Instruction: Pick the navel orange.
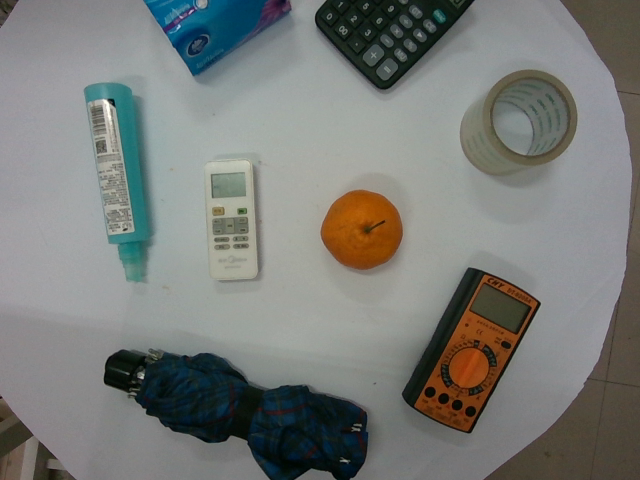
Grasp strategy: vertical